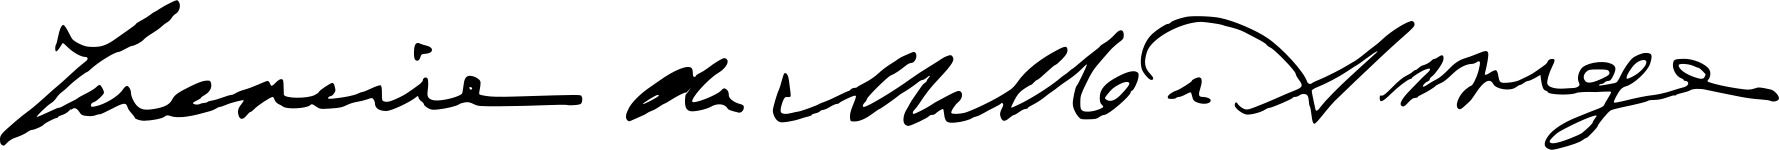
Signature of: lucrécia de arriaga